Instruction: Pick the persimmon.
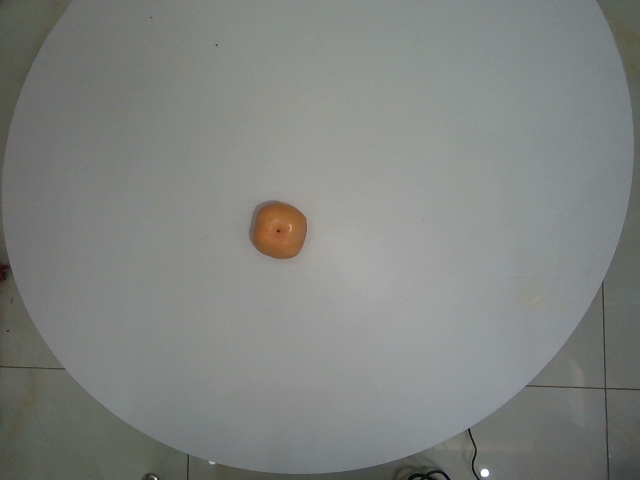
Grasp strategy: vertical